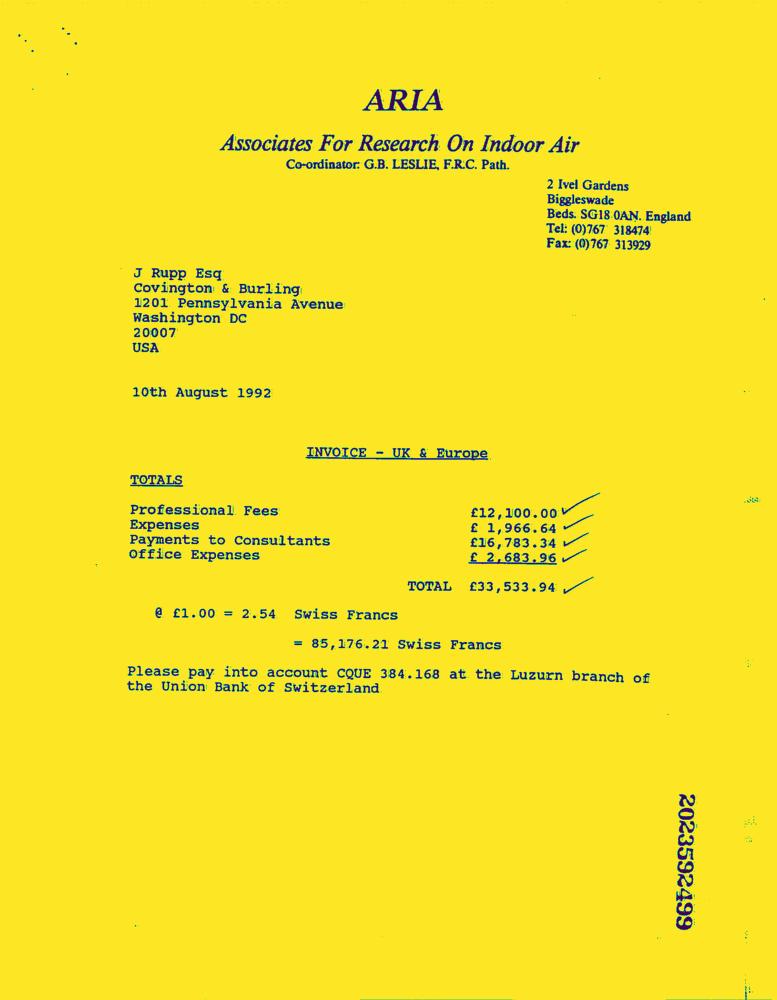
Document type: Invoice-Doc